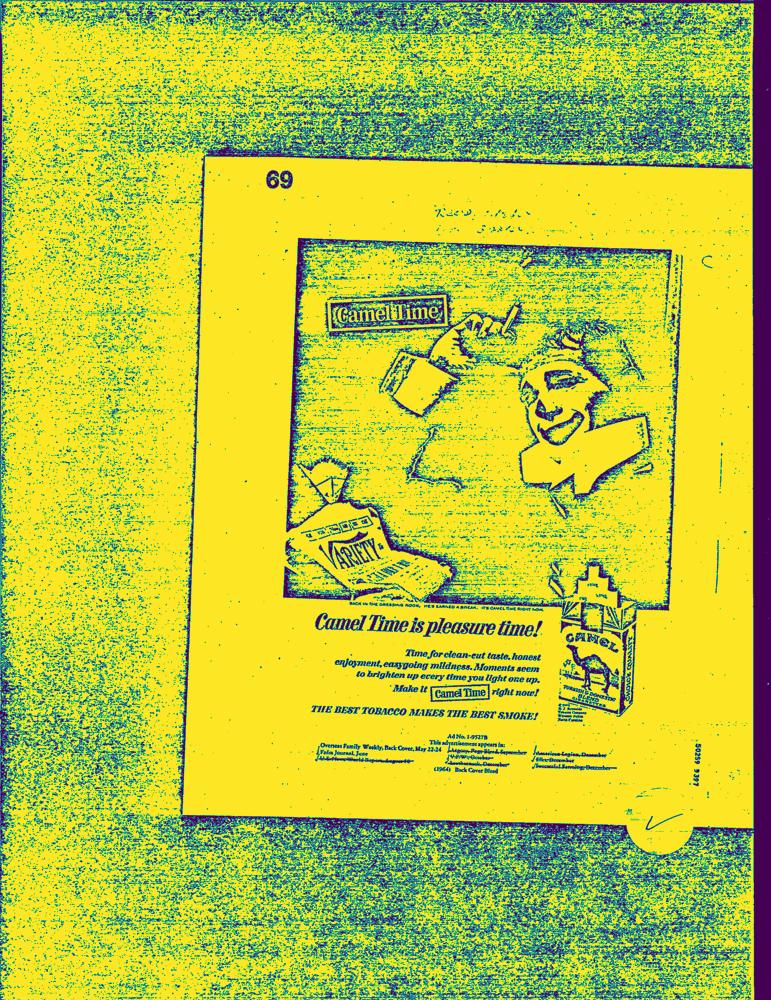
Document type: AD